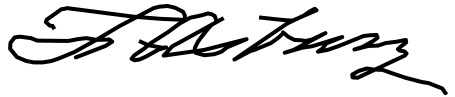
Signature of: francis asbury